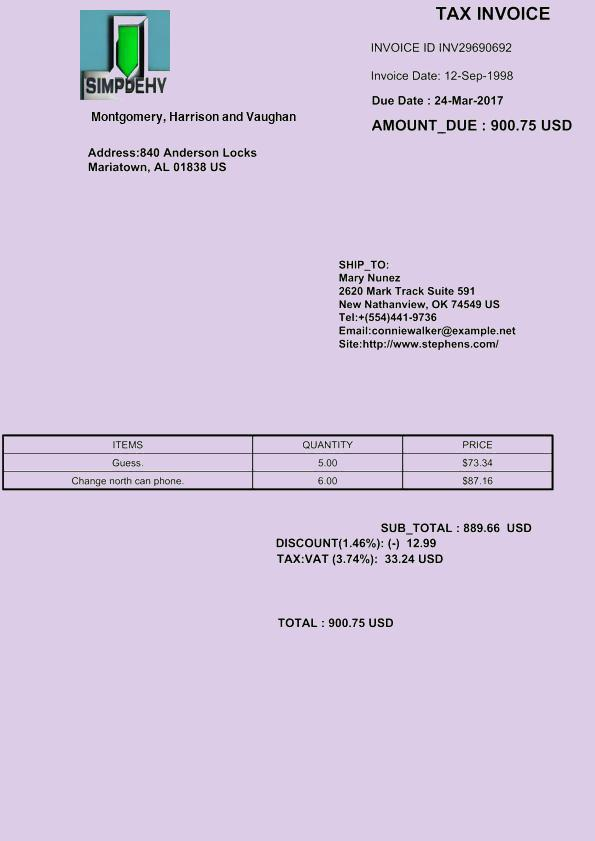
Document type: Invoice